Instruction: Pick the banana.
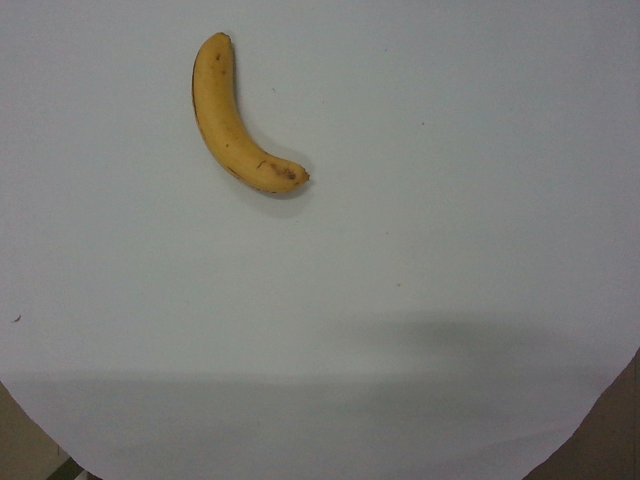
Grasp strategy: vertical